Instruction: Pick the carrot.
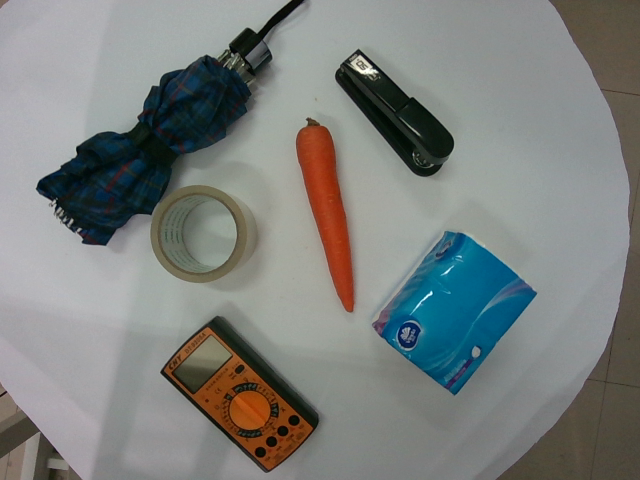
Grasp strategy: vertical